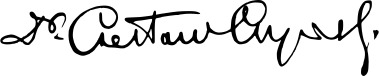
Signature of: czesław czyński